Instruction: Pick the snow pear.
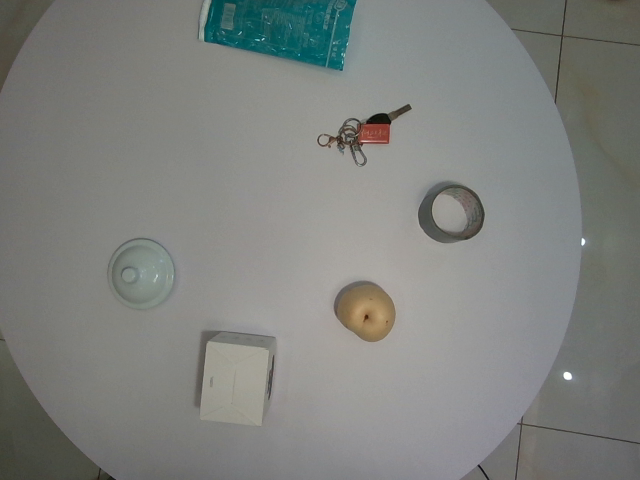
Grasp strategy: vertical